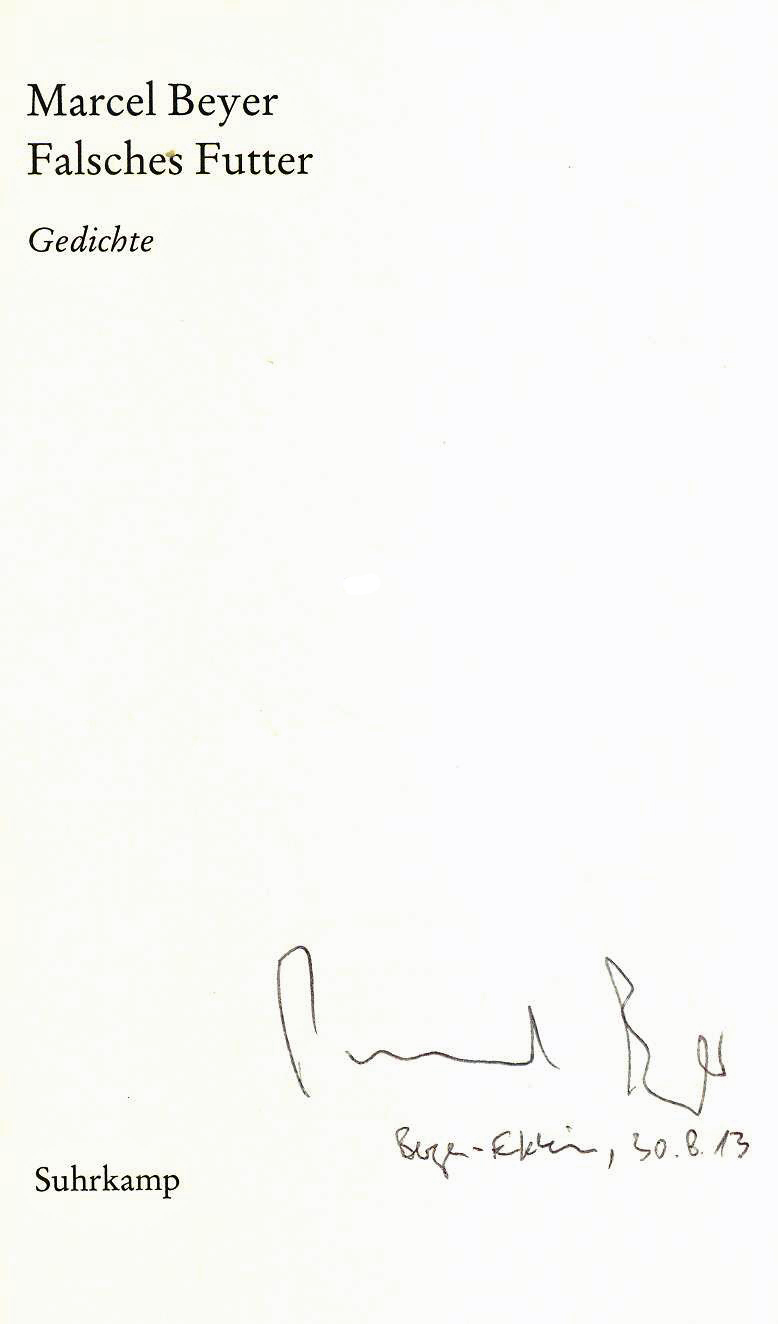
Signature of: marcel beyer